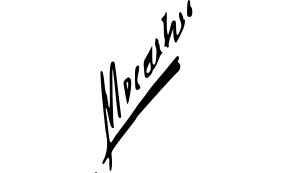
Signature of: eduardo sáenz hermúa